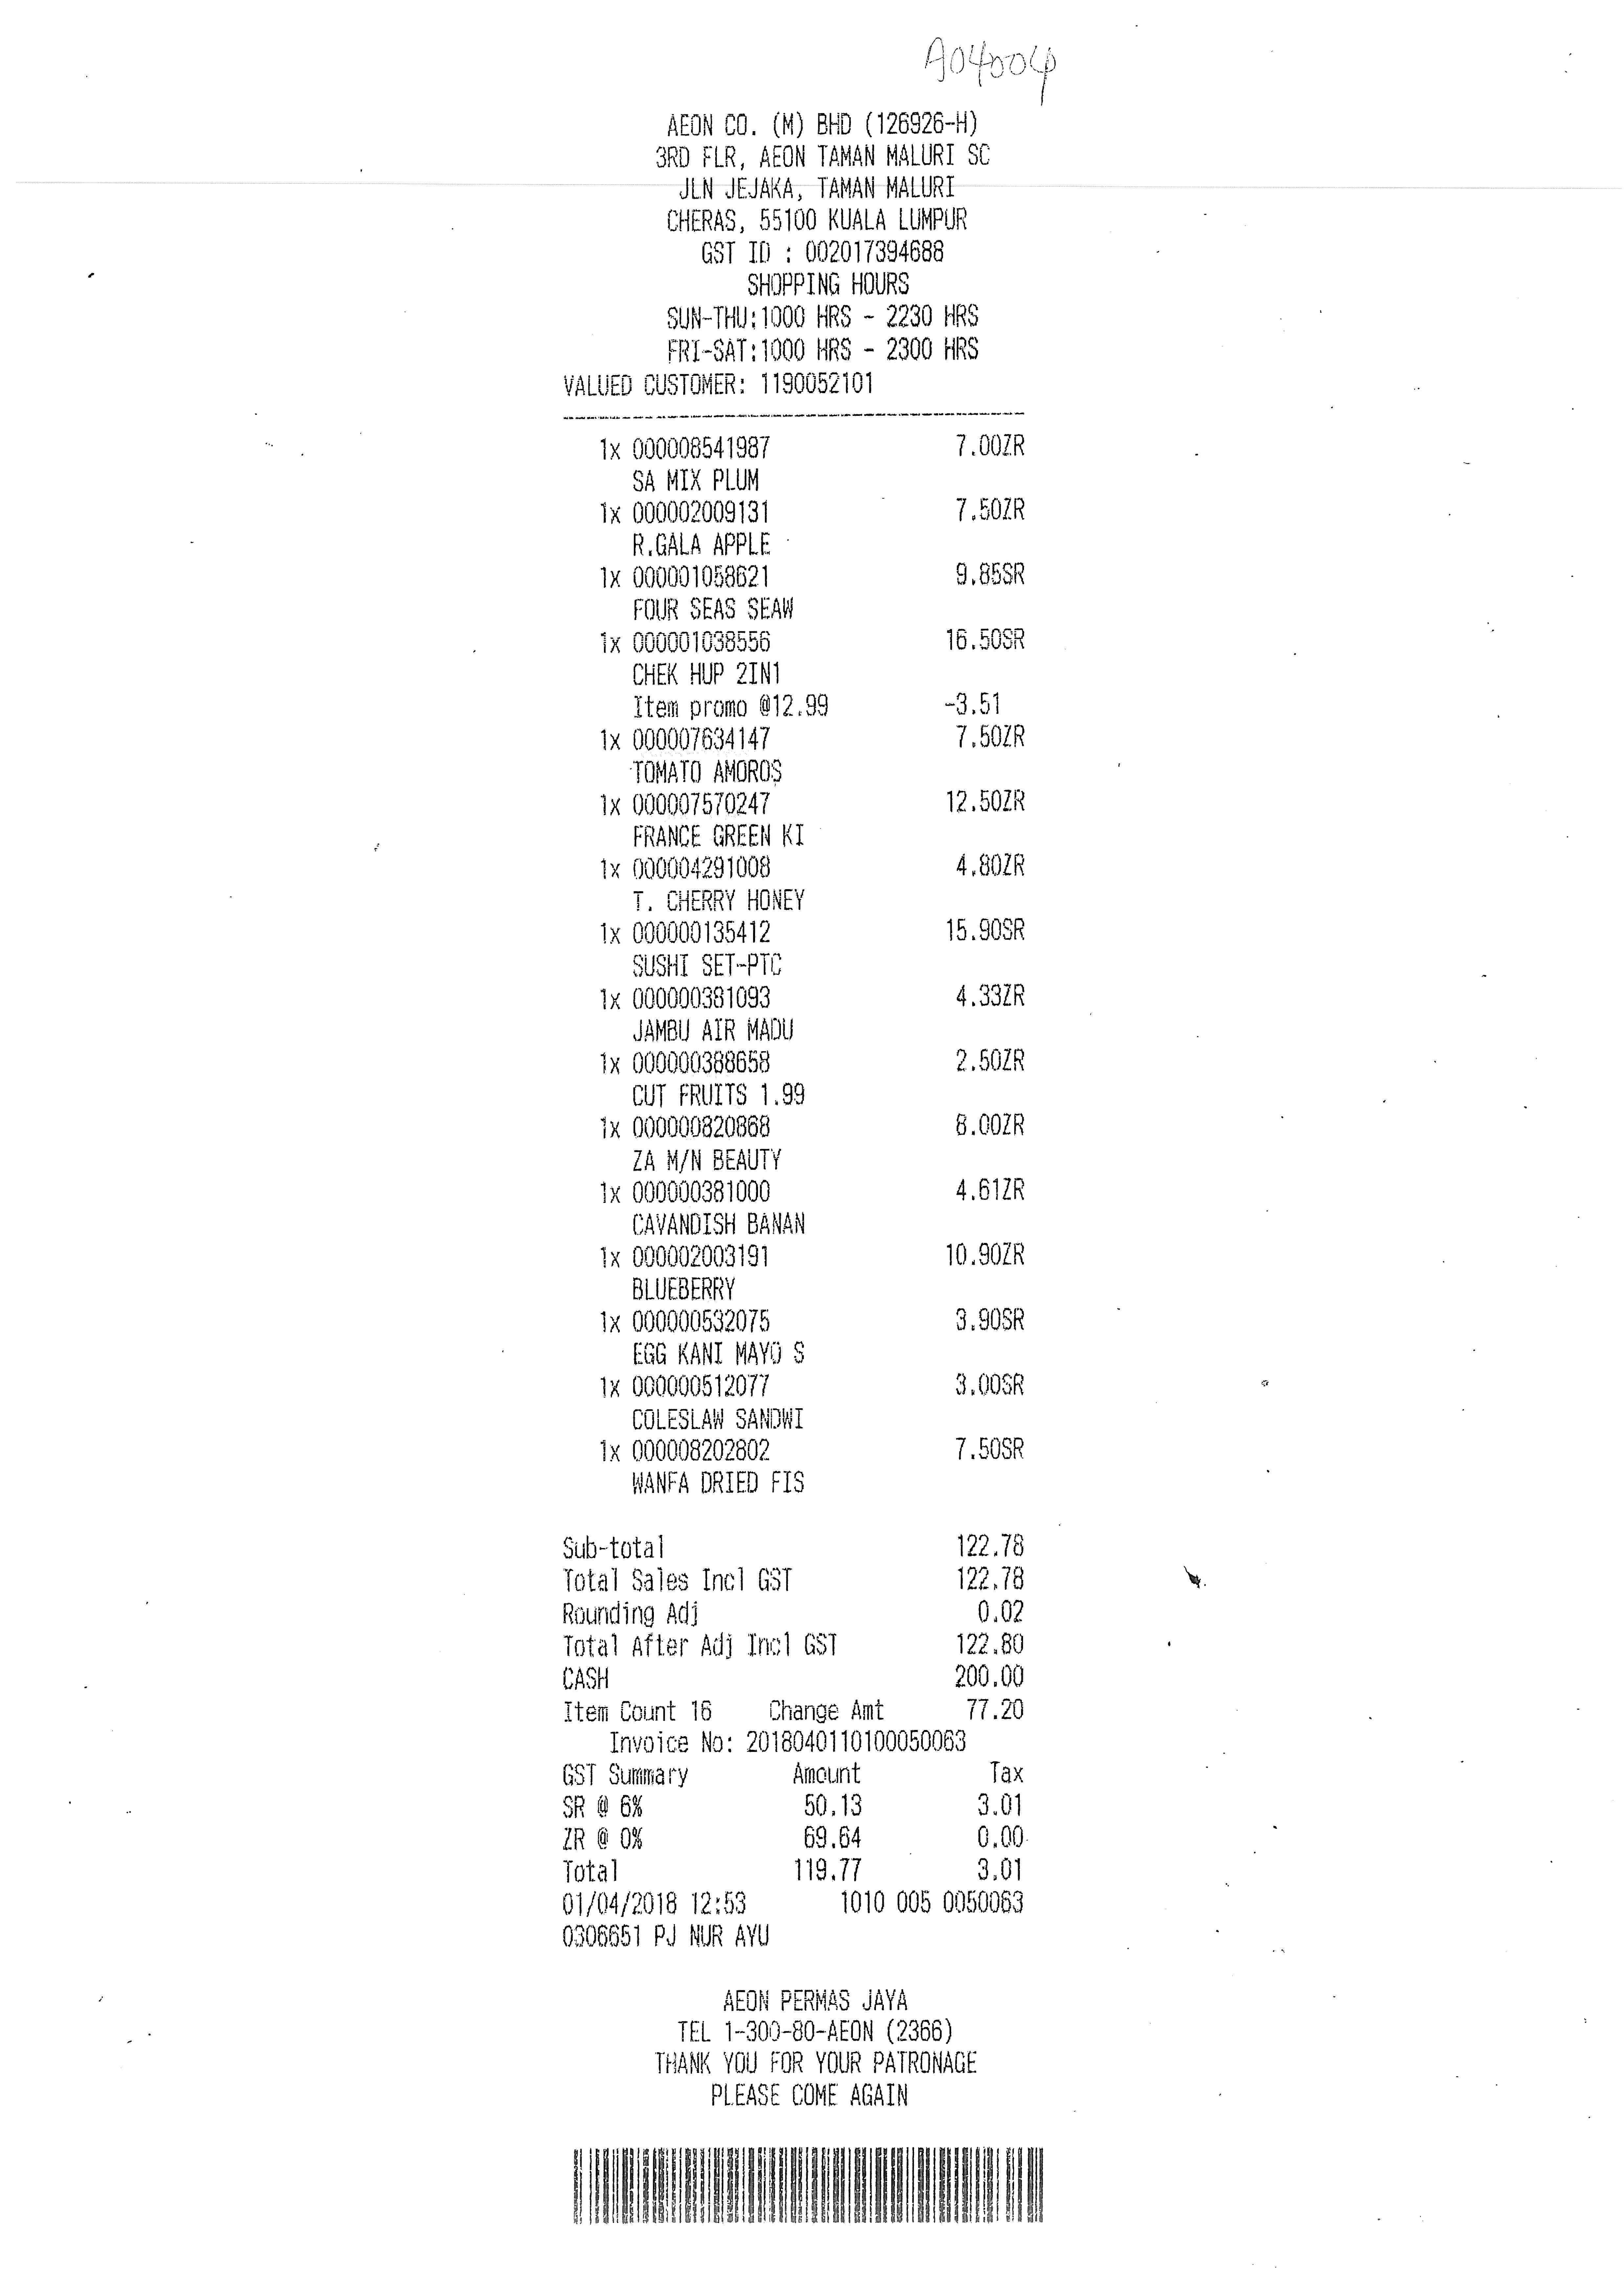
AEON CO. (M) BHD (126926-H)
3RD FLR, AEON TAMAN MALURI SC
JLN JEJAKA, TAMAN MALURI
CHERAS, 55100 KUALA LUMPUR
GST ID : 002017394688
SHOPPING HOURS
SUN-THU:1000 HRS - 2230 HRS
FRI-SAT:1000 HRS - 2300 HRS
VALUED CUSTOMER: 1190052101
1X 000008541987
7.00ZR
SA MIX PLUM
1X 000002009131
7.50ZR
R.GALA APPLE
1X 000001058621
9.85SR
FOUR SEAS SEAW
1X 000001038556
16.50SR
CHEK HUP 2IN1
ITEM PROMO @12.99
-3.51
1X 000007634147
7.50ZR
TOMATO AMOROS
1X 000007570247
12.50ZR
FRANCE GREEN KI
1X 000004291008
4.80ZR
T. CHERRY HONEY
1X 000000135412
15.90SR
SUSHI SET-PTC
1X 000000381093
4.33ZR
JAMBU AIR MADU
1X 000000388658
2.50ZR
CUT FRUITS 1.99
1X 000000820868
8.00ZR
ZA M/N BEAUTY
1X 000000381000
4.61ZR
CAVANDISH BANAN
1X 000002003191
10.90ZR
BLUEBERRY
1X 000000532075
3.90SR
EGG KANI MAYO S
1X 000000512077
3.00SR
COLESLAW SANDWI
1X 000008202802
7.50SR
WANFA DRIED FIS
SUB-TOTAL
122.78
TOTAL SALES INCL GST
122.78
ROUNDING ADJ
0.02
TOTAL AFTER ADJ INCL GST
122.80
CASH
200.00
ITEM COUNT 16
CHANGE AMT
77.20
INVOICE NO: 2018040110100050063
GST SUMMARY
AMOUNT
TAX
SR @ 6%
50.13
3.01
ZR @ 0%
69.64
0.00
TOTAL
119.77
3.01
01/04/2018 12:53
1010 005 0050063
0306651 PJ NUR AYU
AEON PERMAS JAYA
TEL 1-300-80-AEON (2366)
THANK YOU FOR YOUR PATRONAGE
PLEASE COME AGAIN